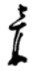
Signature of: ye mengding